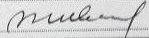
Signature of: q12296148